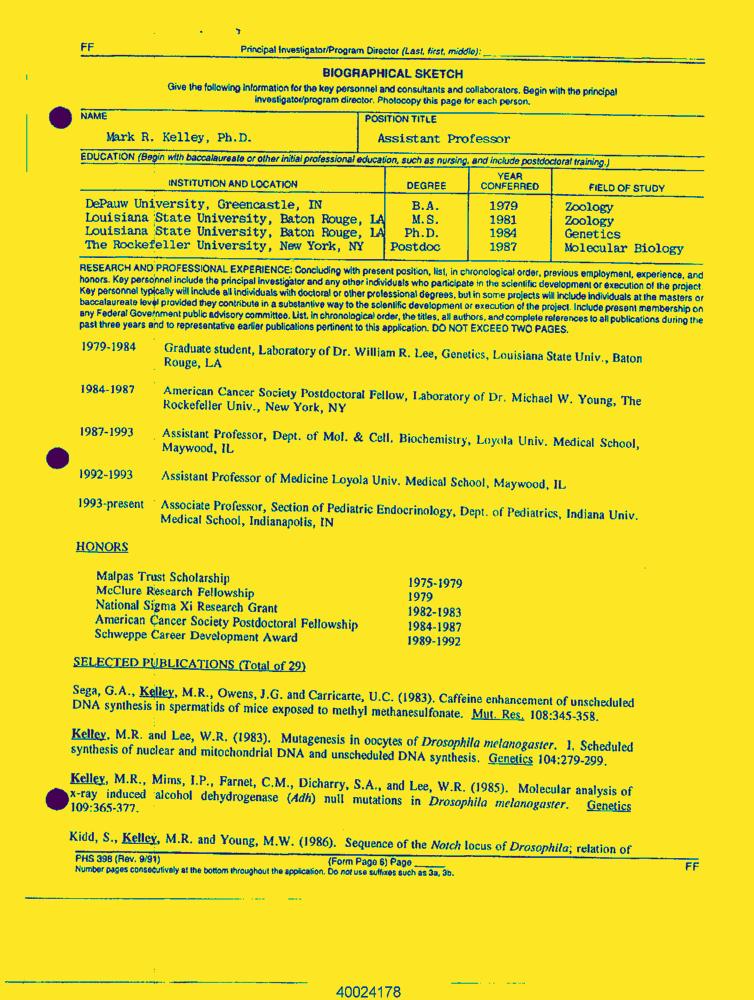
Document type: Resume-Doc